Question: Explain the disease:
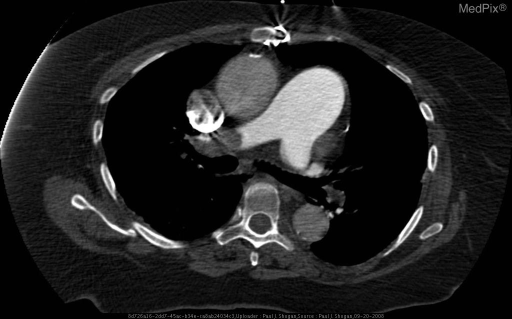
Answer: The disease is discussed as: Lesions/Condition: Pulmonary Embolus

Discussion:

The most important indication for Venitilation-Perfusion (V/Q) imaging is suspected pulmonary embolism (PE).  Numerous clinical conditions predispose to PE, including recent surgery (within 3 months), immobilization, thrombophlebitis, and underlying malignancy or other causes of a hypercoagulable state.   In women, pregnancy and use of estrogen are known risk factors.

The clinical presentation is often variable, and nonspecific, and dependent upon the size and number of emboli occluding the pulmonary circulation.  The classic presenting triad of dyspnea, pleuritic chest pain, and hemoptysis is infrequently encountered.  The majority of patients presenting with PE demonstrate tachypnea, dyspnea, chest pain, and cough.  Patients may have a feeling of impending doom.  Tachycardia is commonly present.  Less commonly, patients may demonstrate wheezing, hypotension and syncope.

The D-dimer blood test is a screening tool for PE.  If a serum level less than 500 ng/L, further evaluation with imaging is unnecessary since the post-test probability of PE is 5% or lower.

The radiographic findings are often nonspecific and depend on whether the pulmonary emboli are associated with infarction. Abnormalities seen include an increase in the size of the central pulmonary arteries because of the presence of a large embolus.  Local oligemia may be present in the area distal to the PE.  Westermark’s sign is when oligemia involves an entire lung secondary to a proximal clot.  A small pleural effusion may be evident. In severe cases acute cor pulmonale may be seen with cardiac enlargement and prominence of the superior vena cava and azygos vein.  Other findings include an elevated hemidiaphragm on the affected side, small pleural effusions, atelectasis with linear opacities, and occasionally Hamptom’s hump, which is a pleura-based , wedge-shaped density may be evident.

The source of PE is most commonly from deep venous thrombosis in the lower extremity.  Treatment most commonly consists of anticoagulation, which prevents clot propagation and allows endogenous fibrinolytic activity to dissolve existing thrombi.  Anticoagulation decreases mortality from 30-60% to less than 5%.

Prior to the advent of CT angiography, V/Q studies had been the mainstay for screening symptomatic patients for the presence of pulmonary embolism.  A normal perfusion scan excludes PE with a negative predictive value close to 100%.  A low-probability V/Q scan combined with a low-probability clinical assessment results showed PE in only 4% of patients.  A high-probability V/Q scan in a patient with high-probability clinical findings showed PE in 96% of patients.  With other combinations, PE was present in 16%-88% of patients requiring further evaluation.

The V/Q scan is safe, widely available, and is an alternative chest imaging technique for patients who cannot undergo CT angiography.  One problem with scintigraphy is that many patients do not have a definitive result, (high or low probability)  and limited alternative diagnostic information is provided.